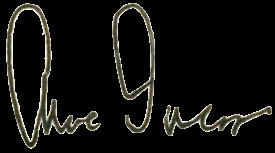
Signature of: arne duncan